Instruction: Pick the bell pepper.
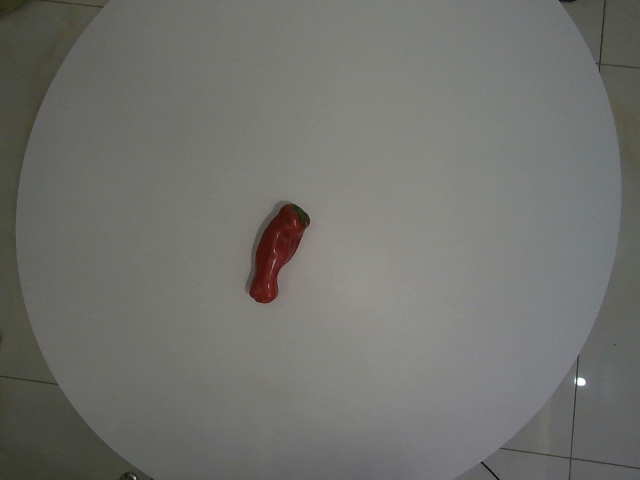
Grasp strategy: vertical